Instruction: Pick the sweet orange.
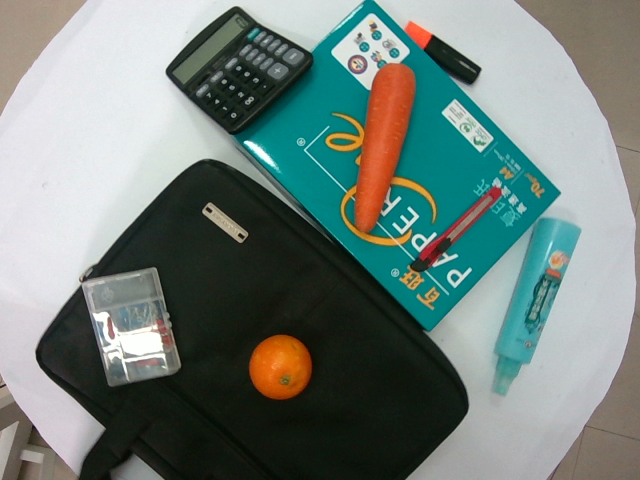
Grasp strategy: vertical